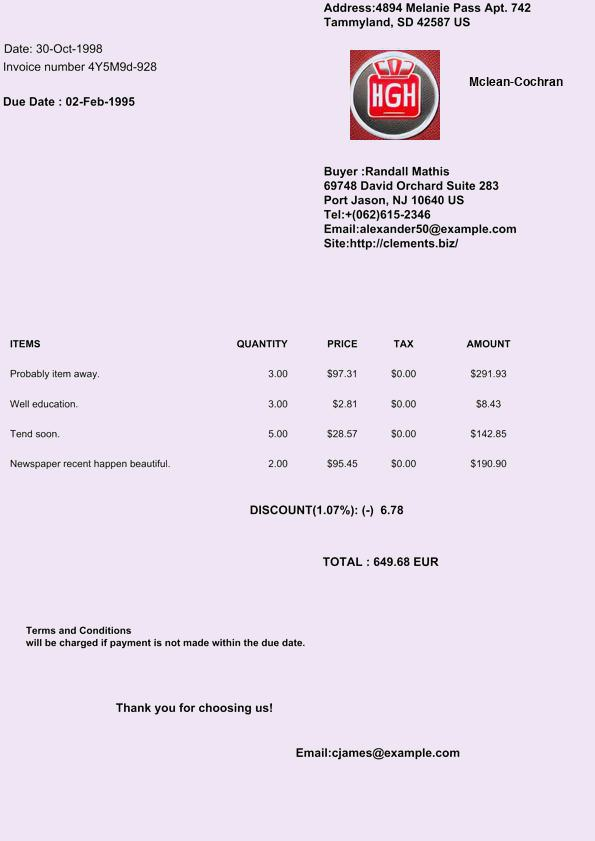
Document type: Invoice